Question: What type of tax is indicated in the document, personal property or real estate?
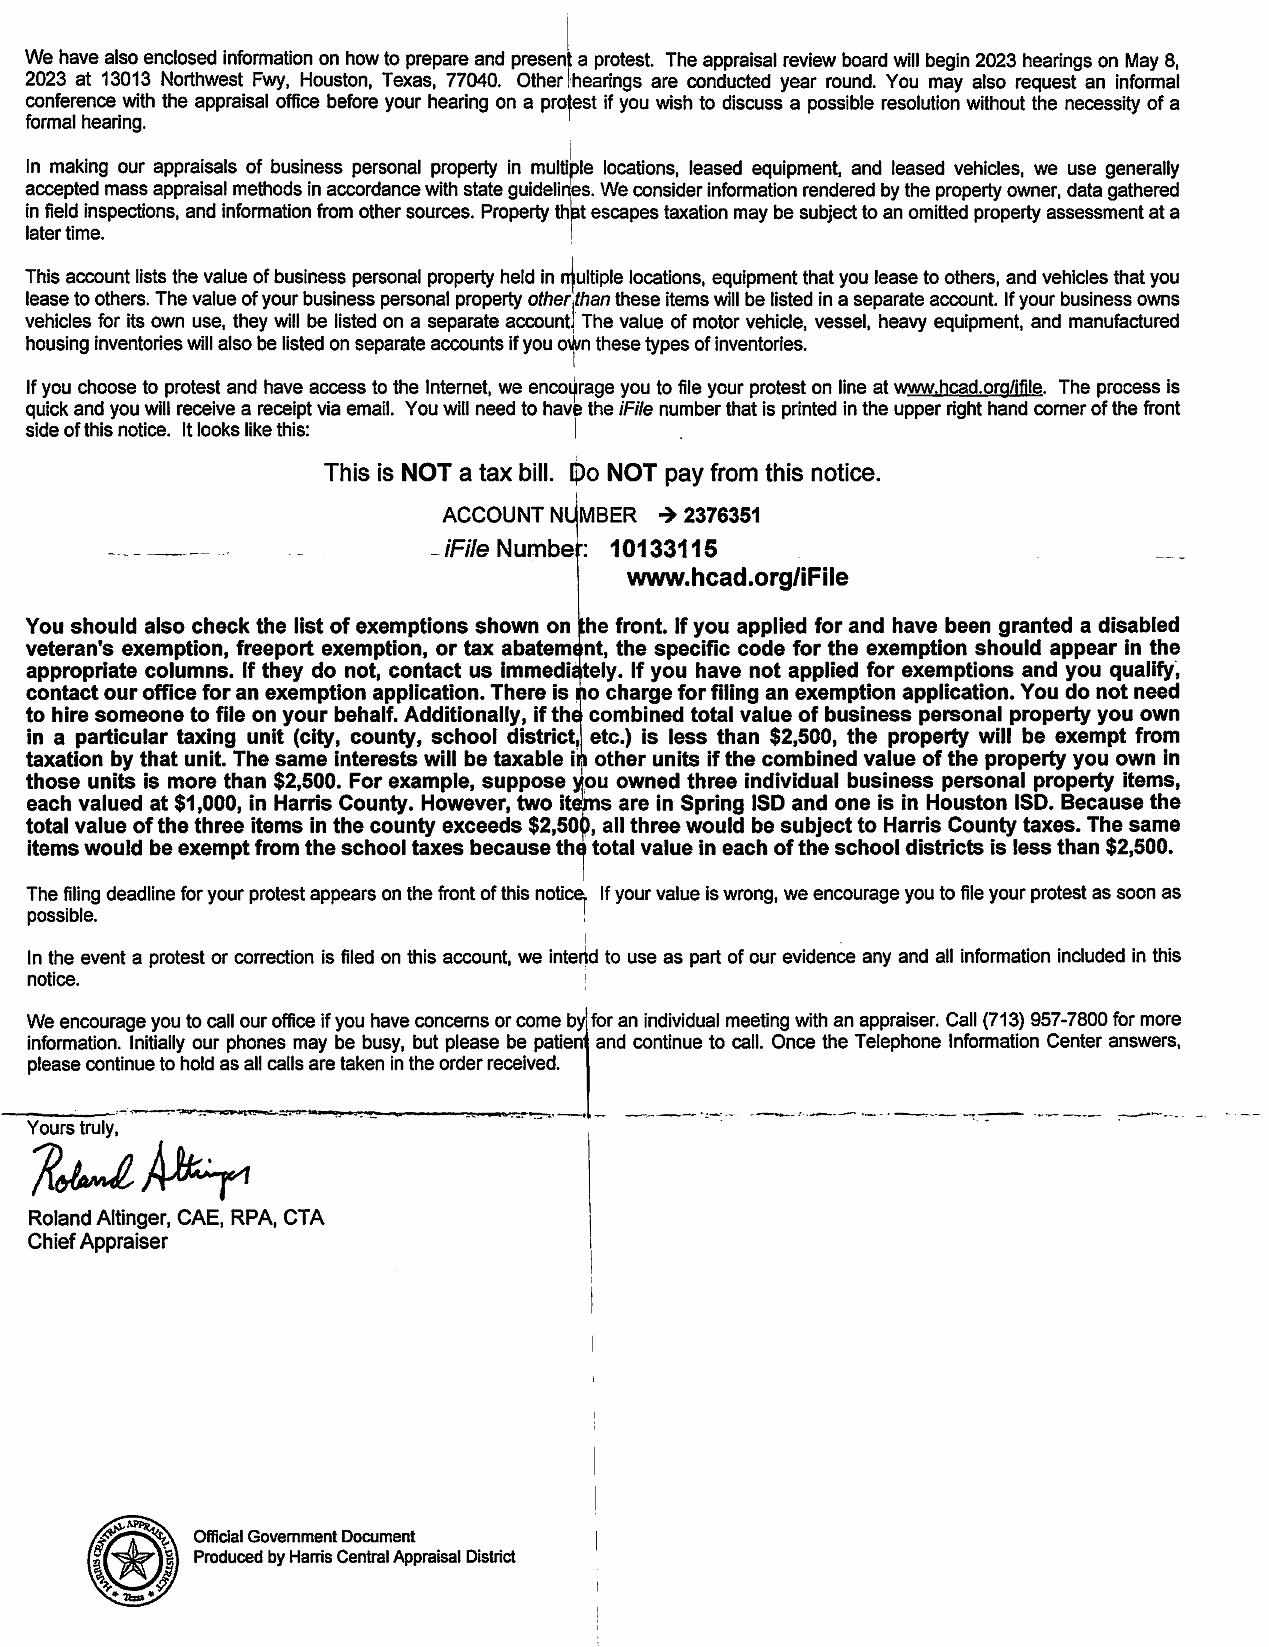
Answer: "Personal Property Tax"